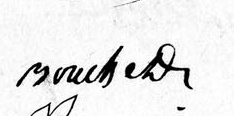
Signature of: pierre simon bouchet